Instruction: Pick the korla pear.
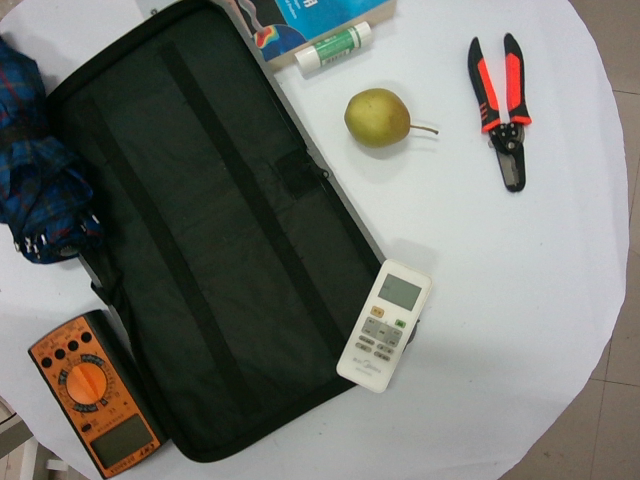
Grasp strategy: vertical